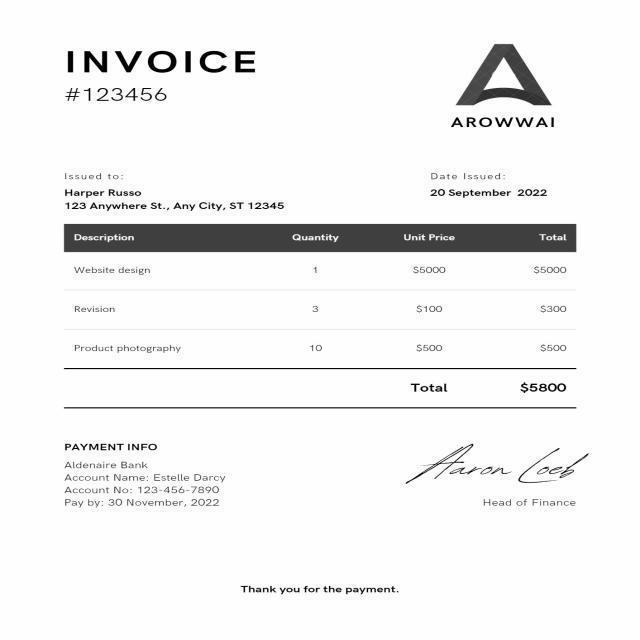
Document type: Invoice